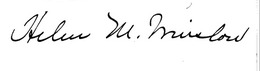
Signature of: helen maria winslow